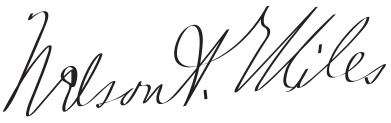
Signature of: general nelson a miles